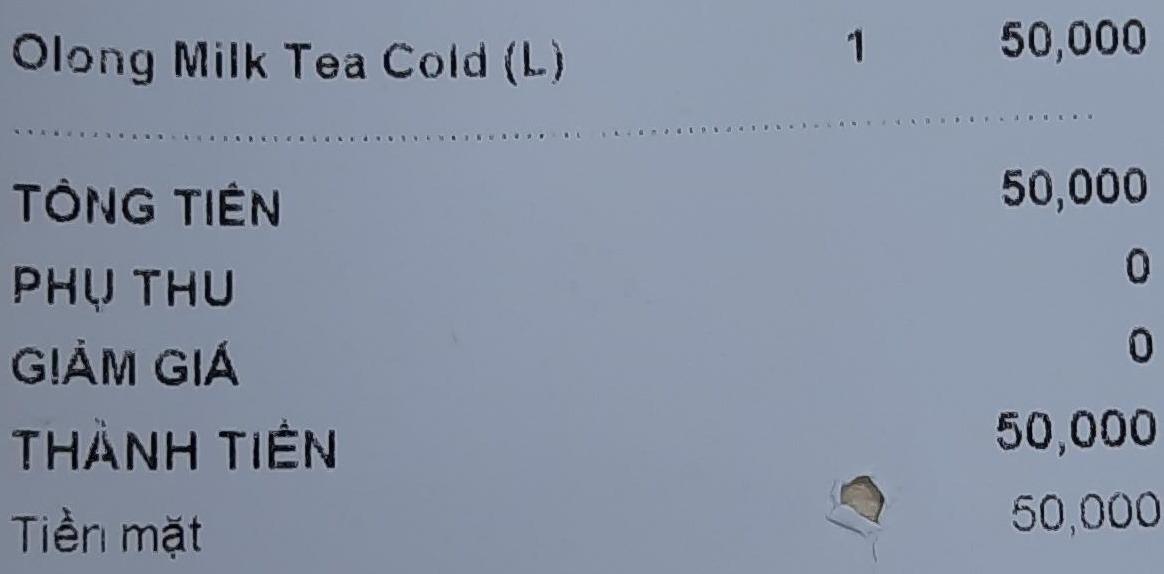
<table>
<tr>
<td>Olong Milk Tea Cold (L)</td>
<td>1</td>
<td>50,000</td>
</tr>
</table>

TỔNG TIỀN 50,000
PHỤ THU 0
GIẢM GIÁ 0
THÀNH TIỀN 50,000
Tiền mặt 50,000